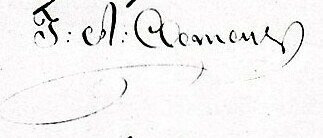
Signature of: joseph anton clemenz